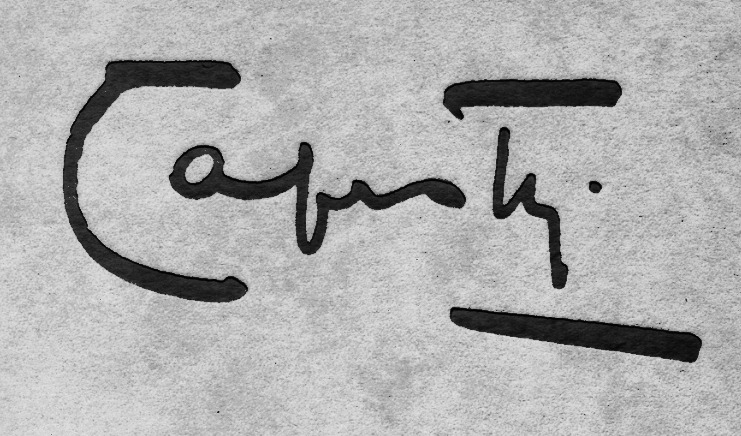
Signature of: guido caprotti